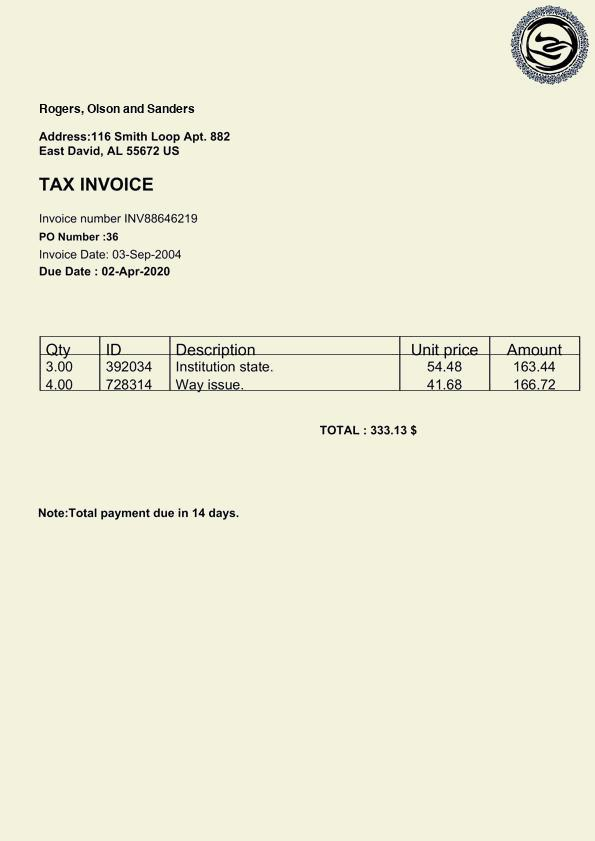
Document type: Invoice